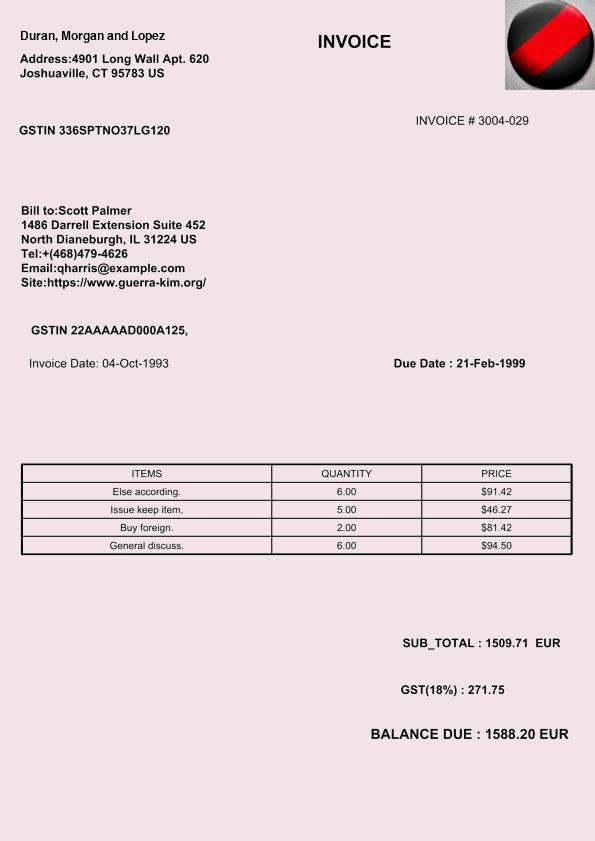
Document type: Invoice